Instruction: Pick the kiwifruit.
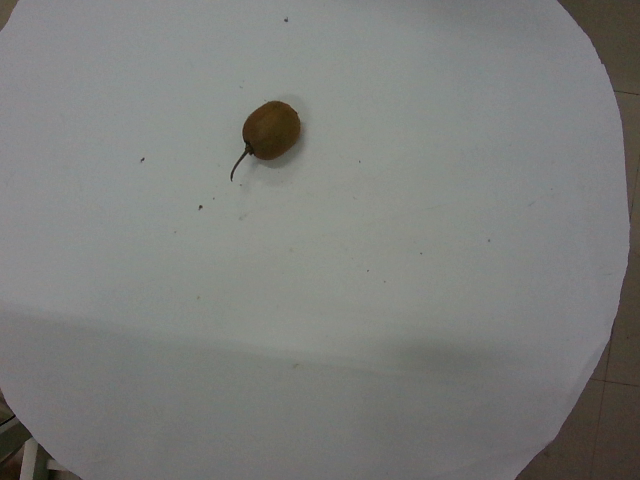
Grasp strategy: vertical